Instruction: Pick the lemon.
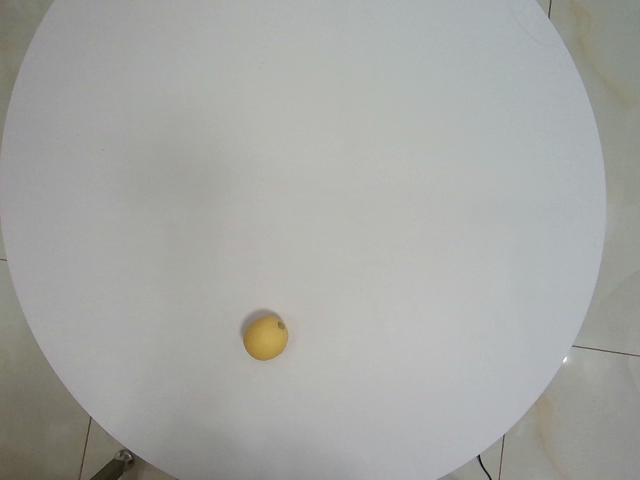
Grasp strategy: vertical